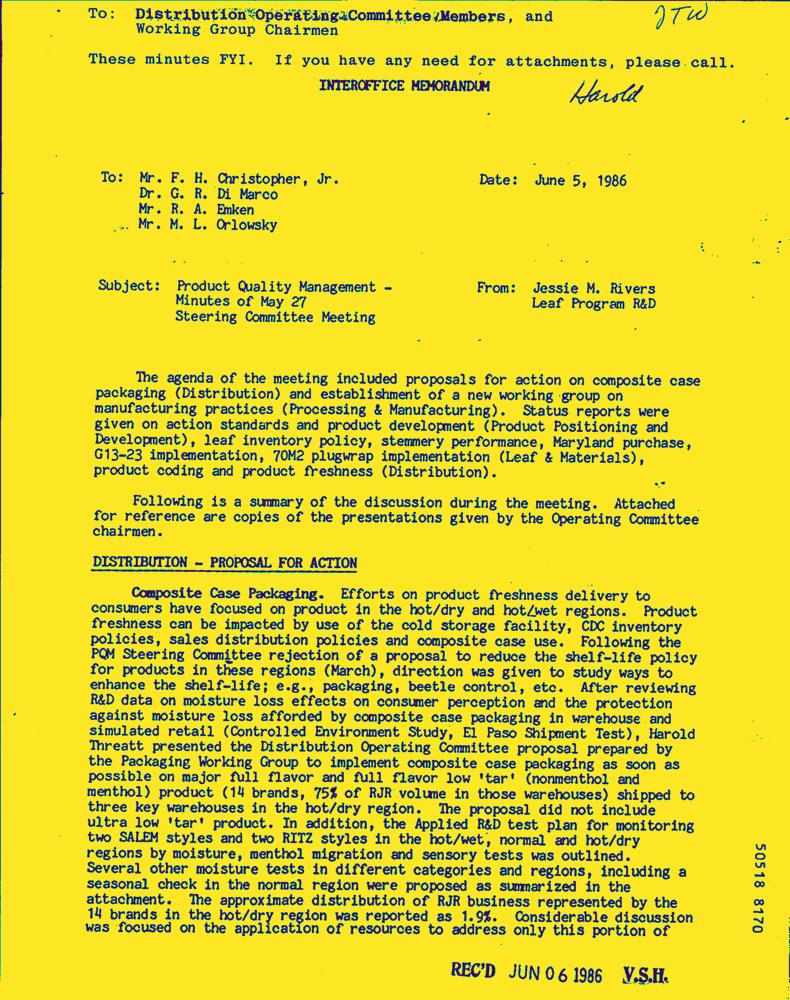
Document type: Letter-Doc